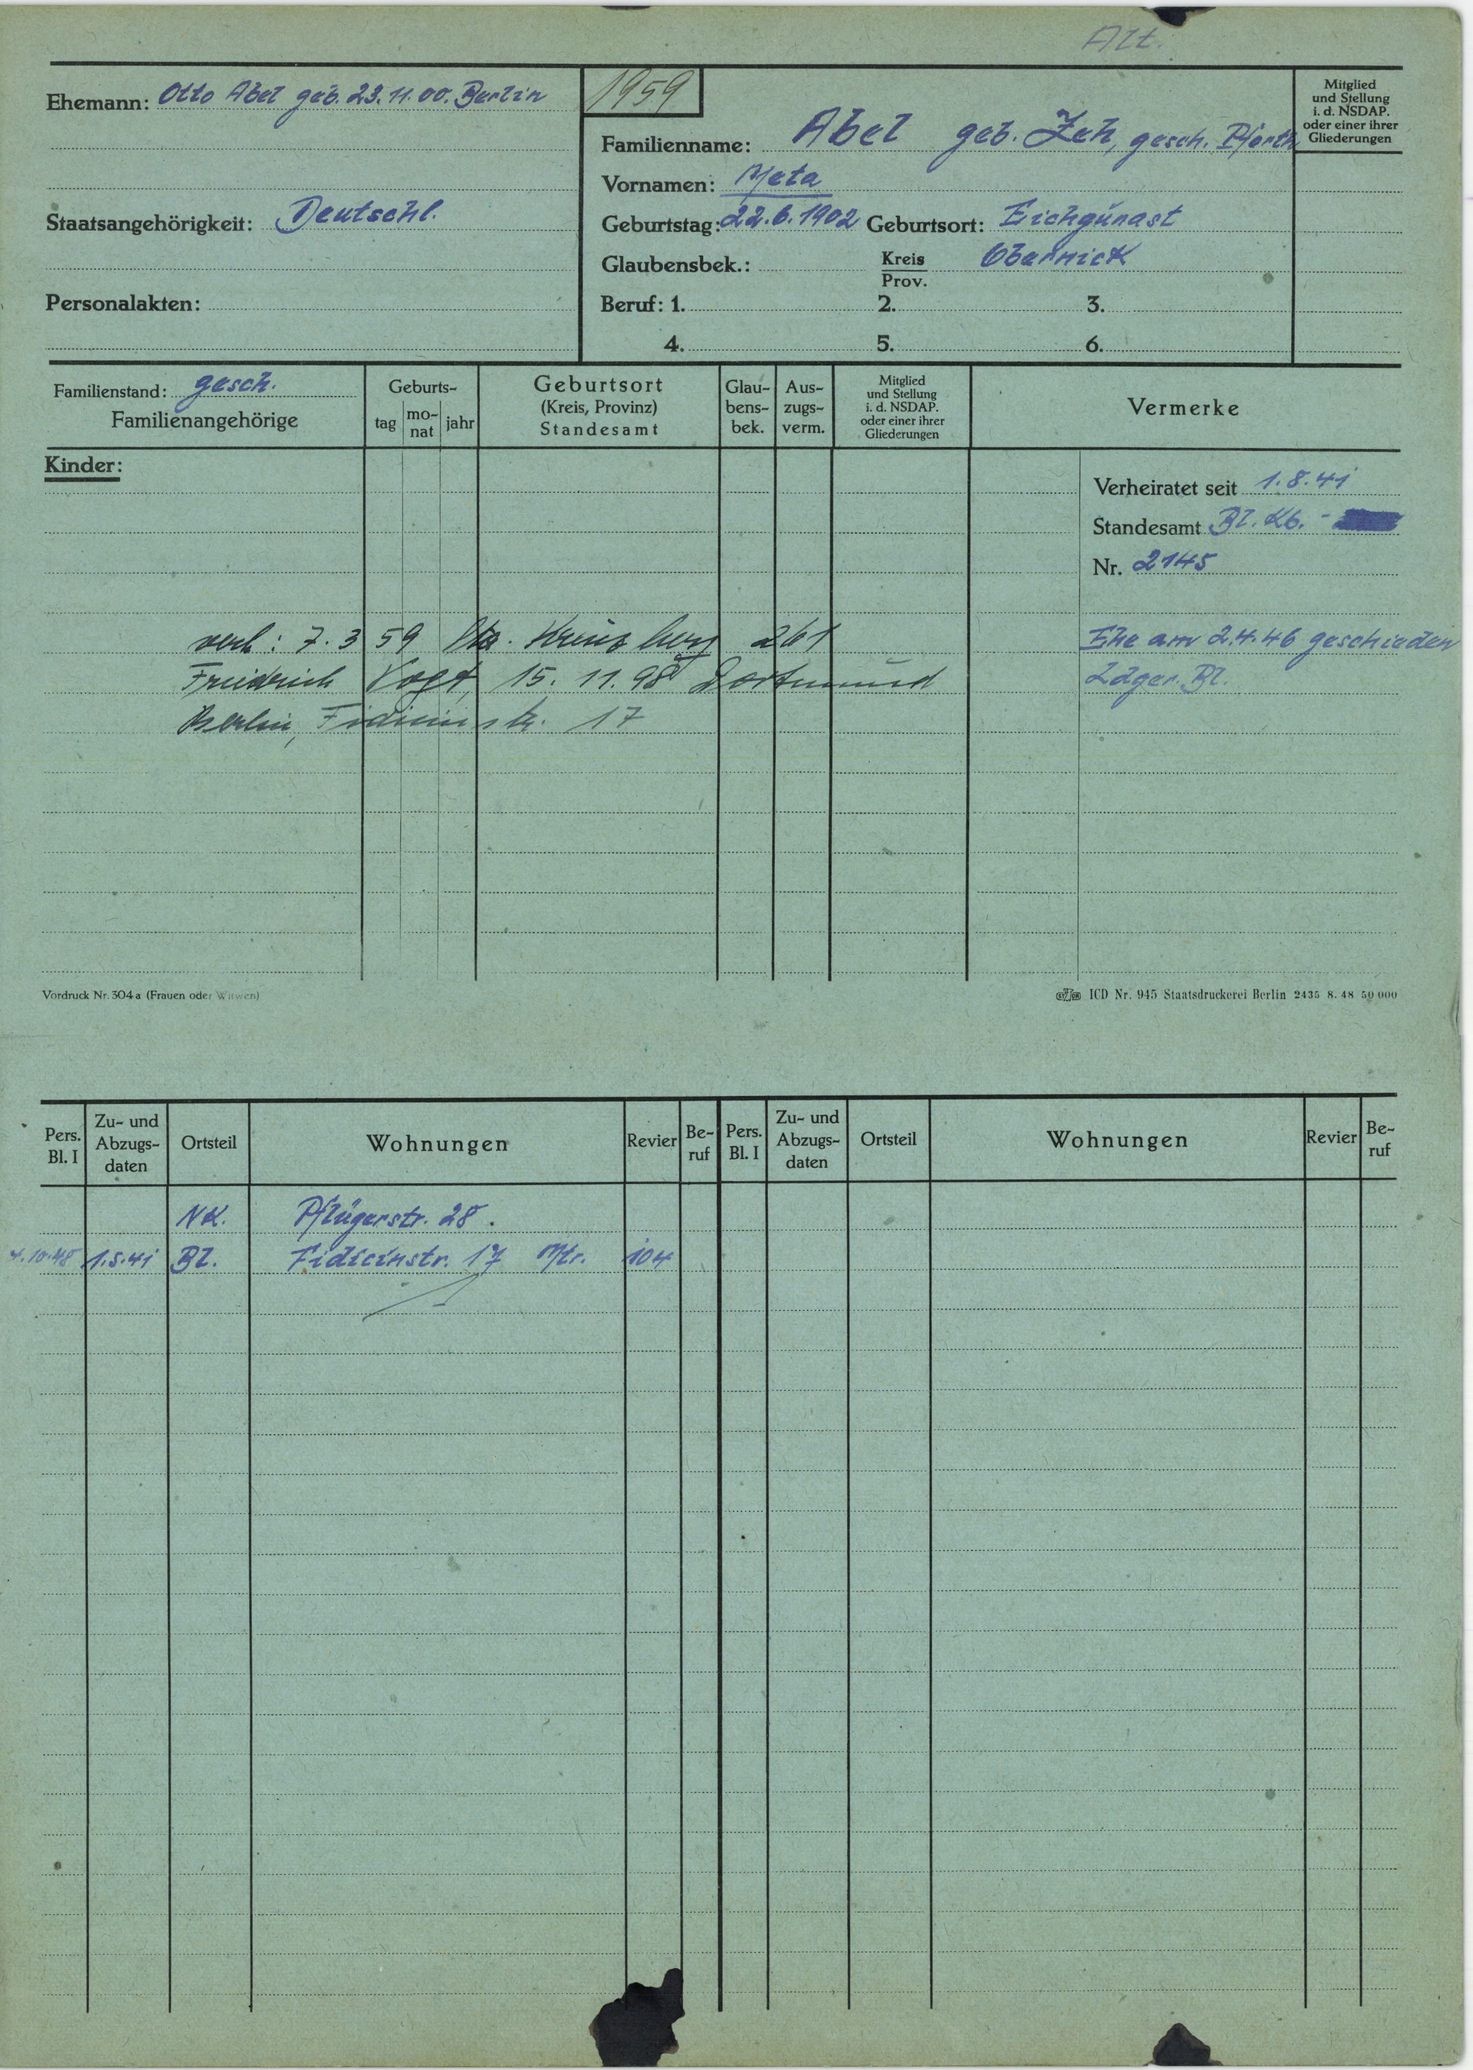
Abel geb. Zeh, gesch. Pforth